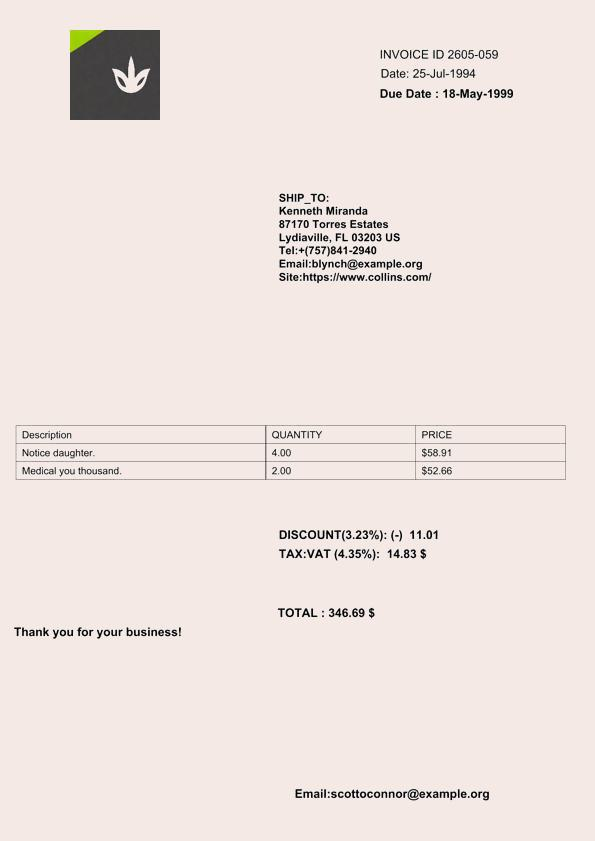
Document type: Invoice